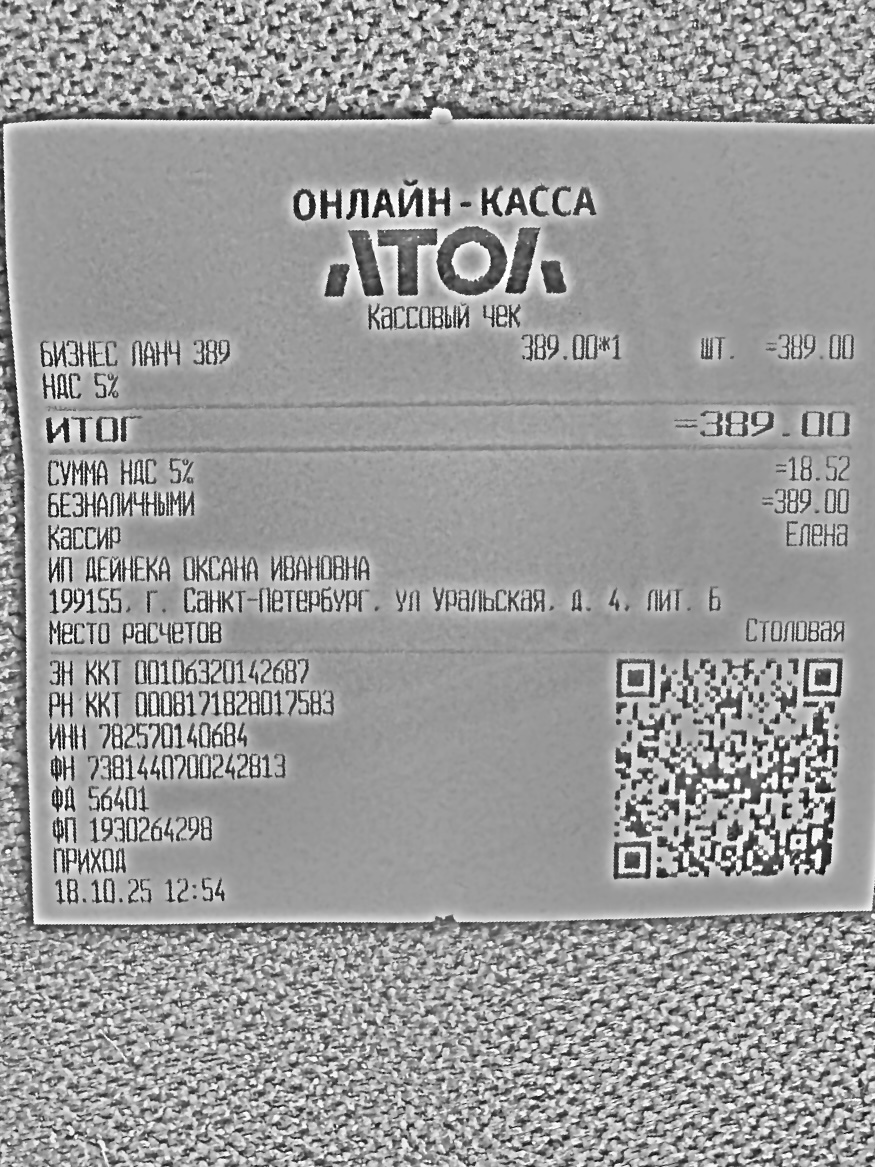
Продавец: ИП ДЕЙНЕКА ОКСАНА ИВАНОВНА
ИНН: 782570140684
Дата: 18.10.25
Товары: БИЗНЕС ЛАНЧ 389
Количество: 1
Цена: 389.00
Сумма: 389.00
Итого: 389.00